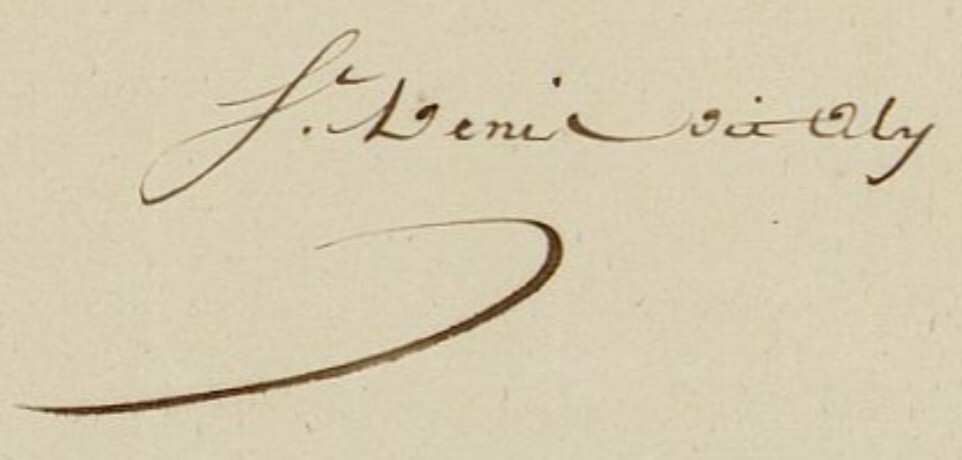
Signature of: louis étienne saint denis